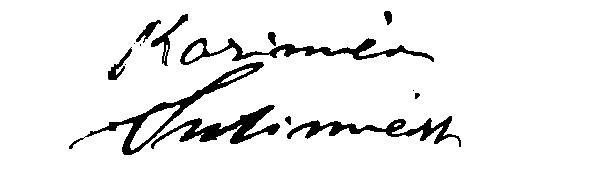
Signature of: kazimierz sulimierski